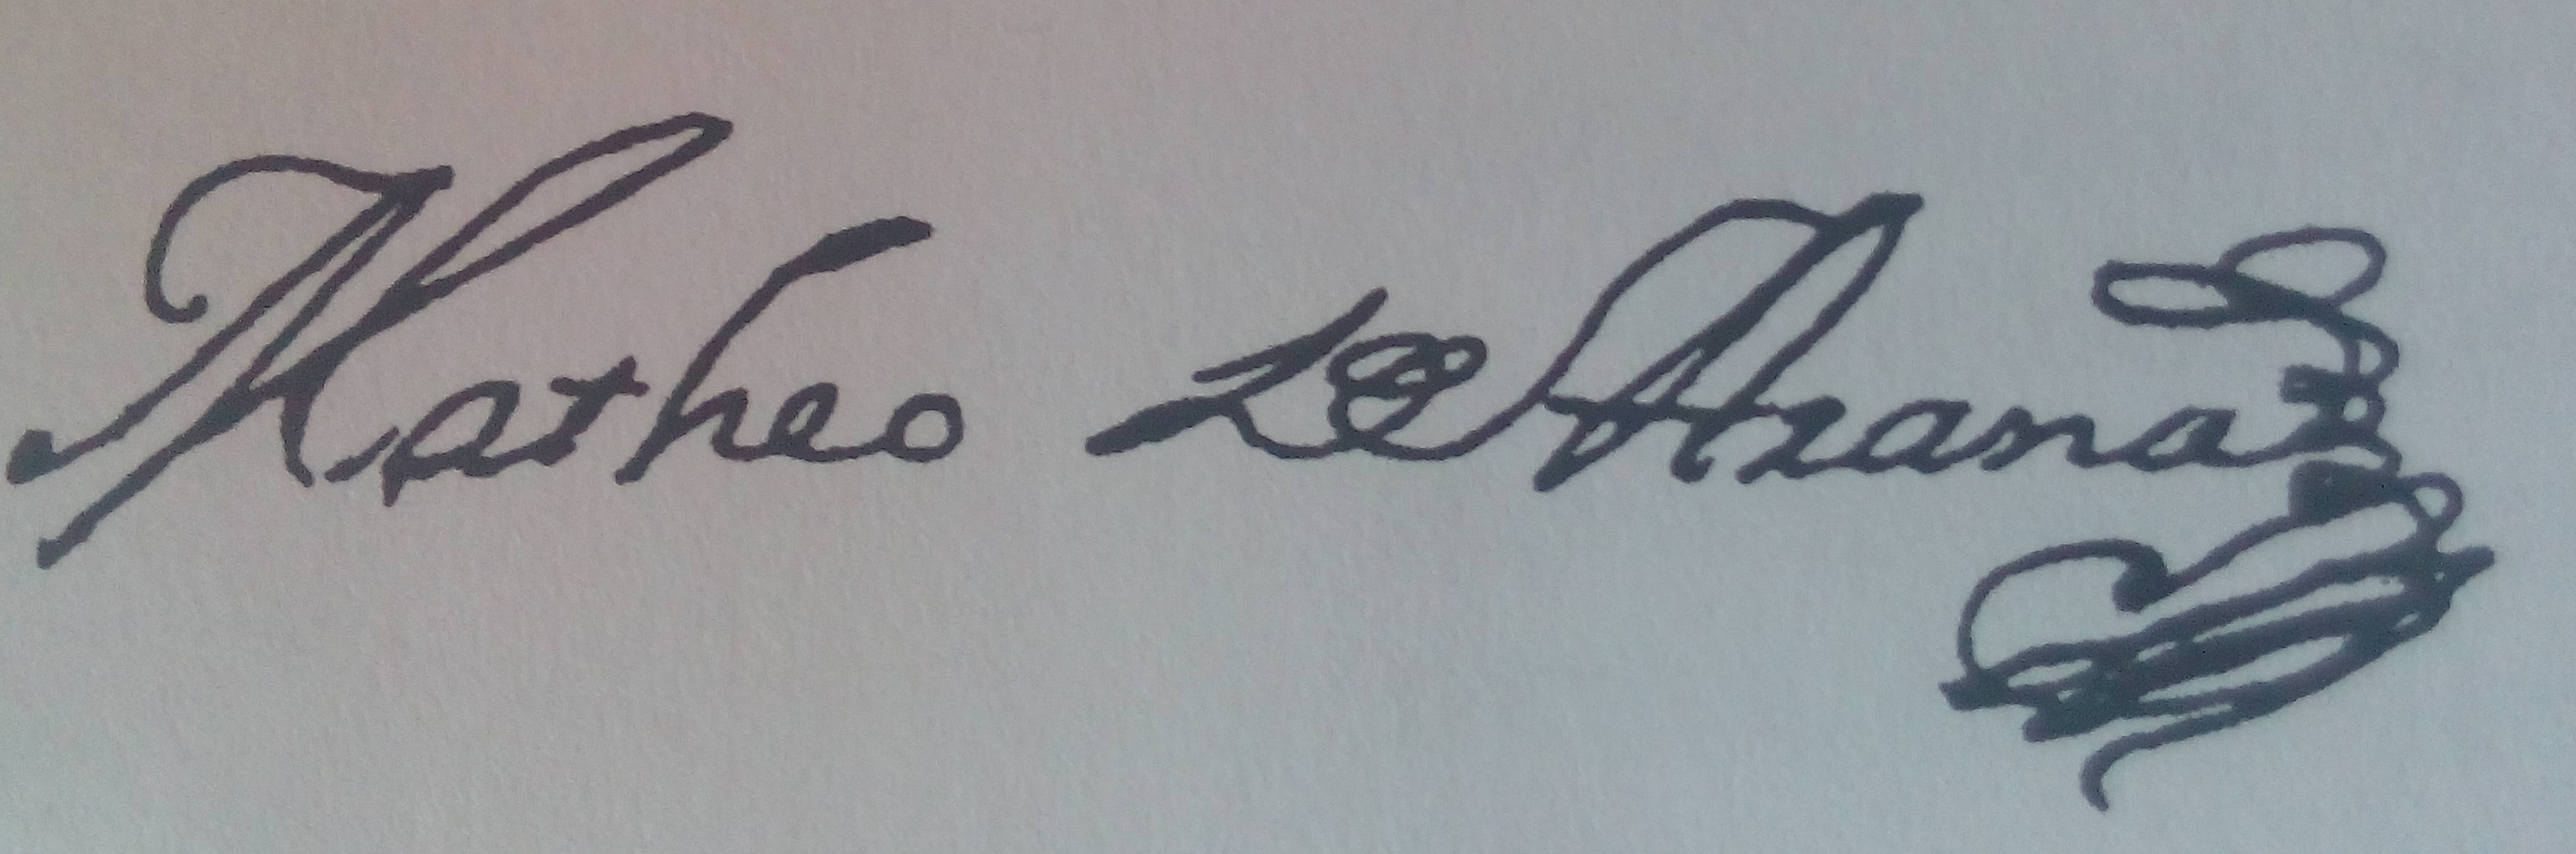
Signature of: mateo de arana